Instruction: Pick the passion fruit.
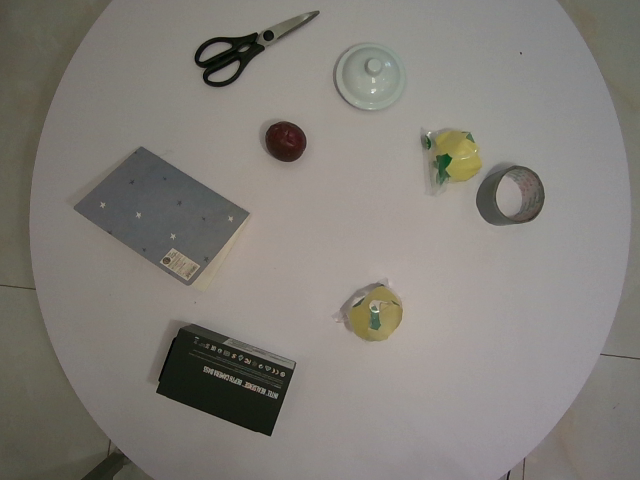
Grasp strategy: vertical